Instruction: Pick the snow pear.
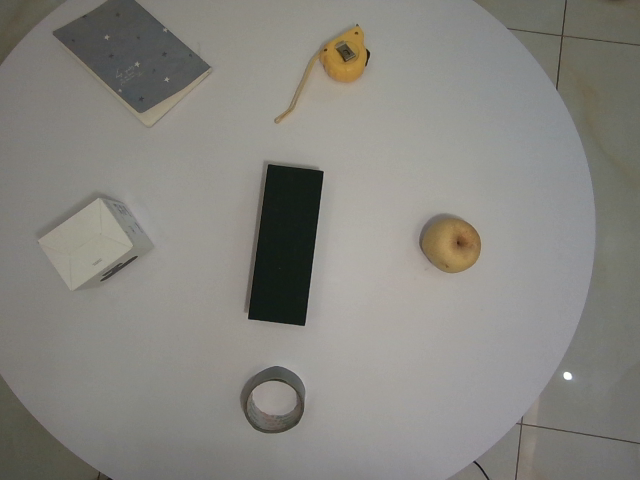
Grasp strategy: vertical